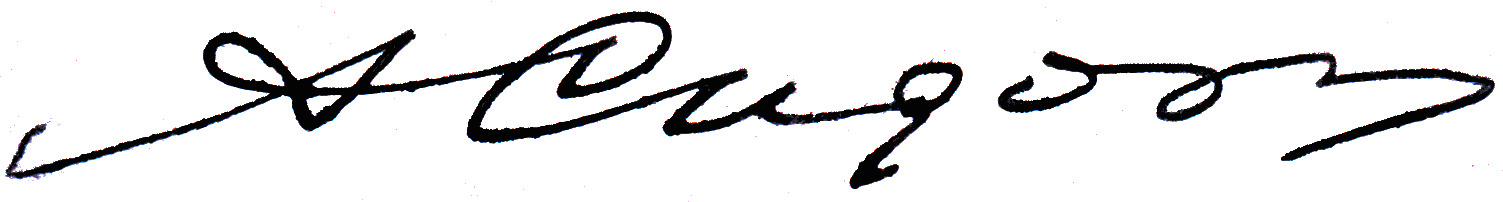
Signature of: alexander sidorenko